Question: What is the potential diagnosis?
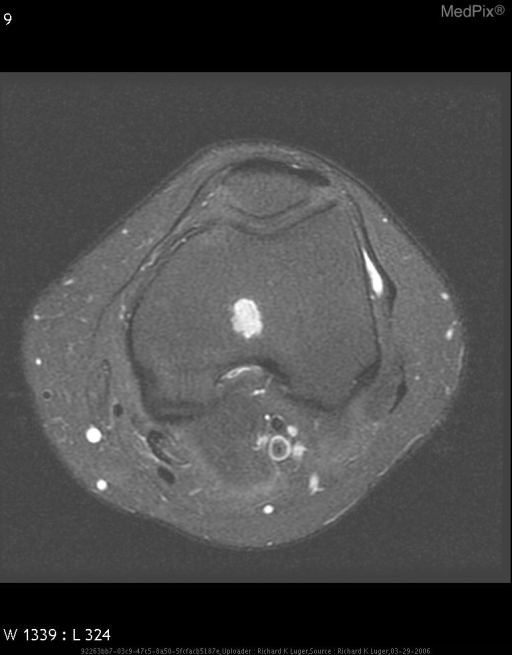
Answer: The possible diagnosis includes bone infarct
enchondroma.